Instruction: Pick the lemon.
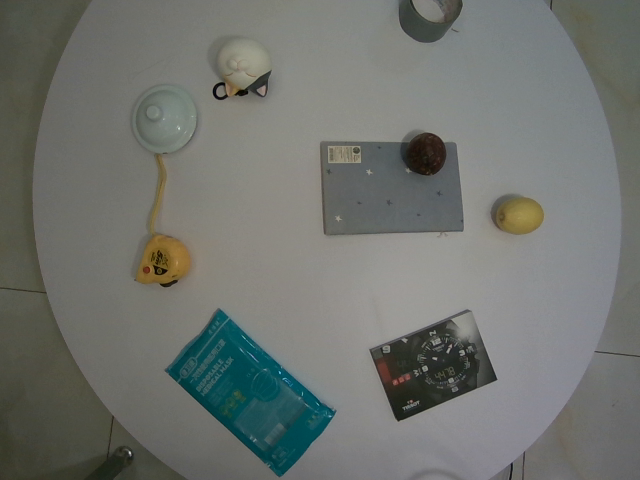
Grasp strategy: vertical